Question: How does the patient history play a role?
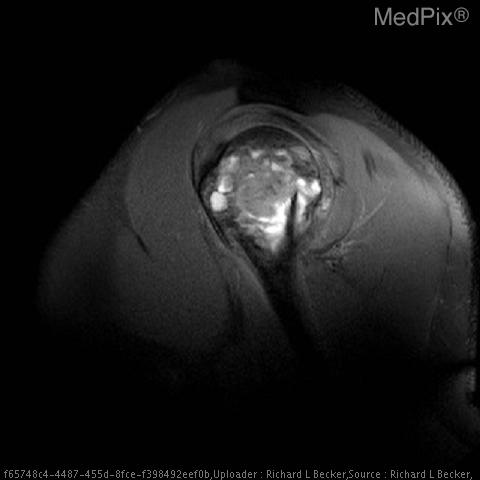
Answer: The patient's history of 23 y/o man with pain out of proportion to his apparently minor injury. is key in understanding the case.